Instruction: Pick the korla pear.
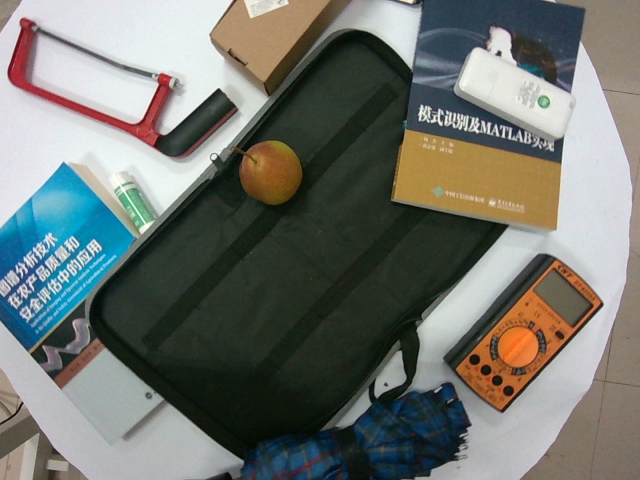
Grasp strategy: vertical